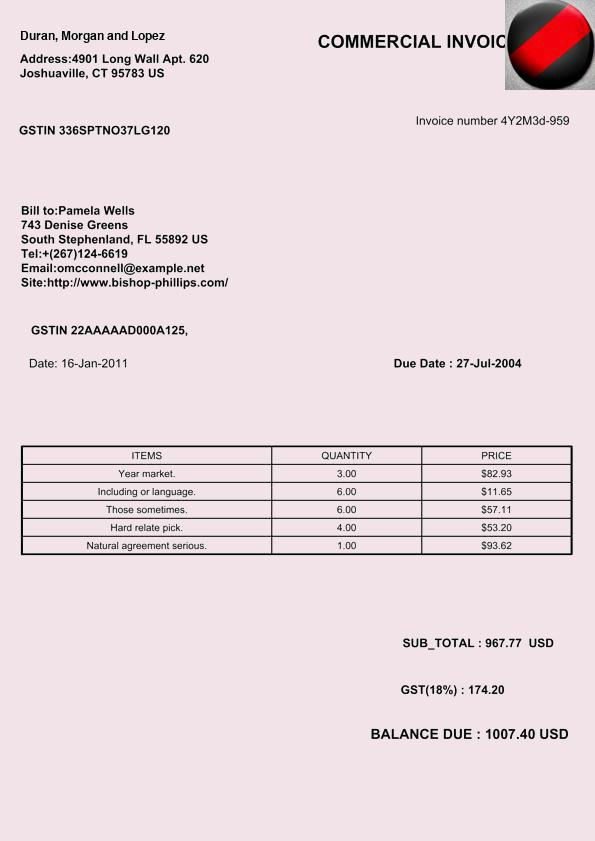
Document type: Invoice